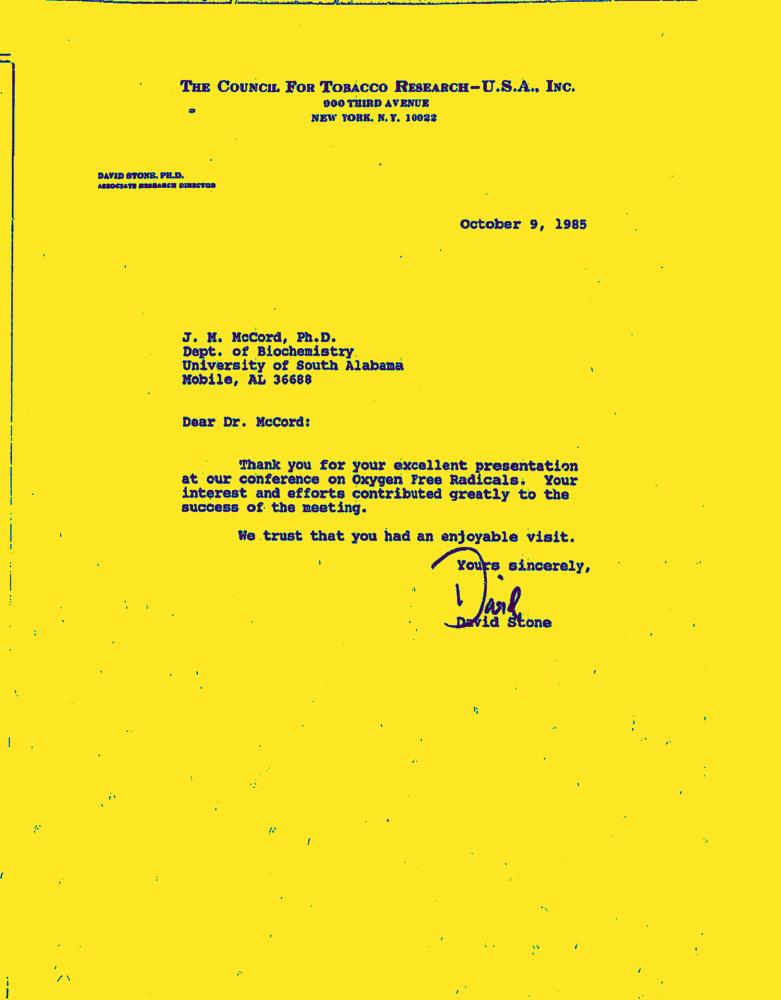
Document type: Letter-Doc